Question: What do the imaging results show?
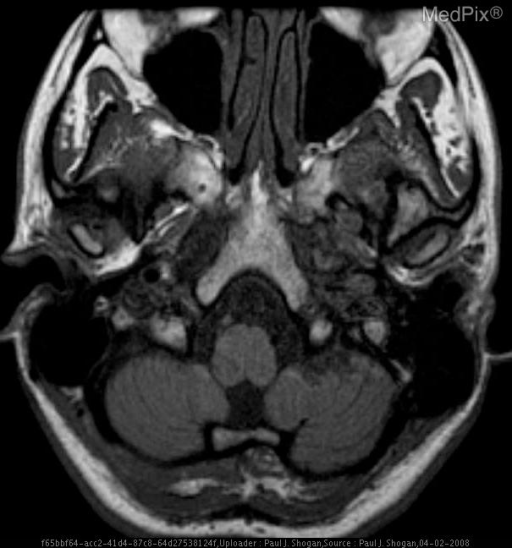
Answer: The imaging shows Occlusion of the right vertebral artery at the C1-2 level with subacute infarction of the right lateral medulla oblongata, and chronic infarction of the left flocculonodular lobe, as a result of traumatic chiropractic cervical manipulation. T1 weighted axial images at the level of the medulla oblongata and flocculonodular lobe reveal increased signal within the right vertebral artery (absent flow void), consistent with intramural hematoma.  The left vertebral artery reveals a normal signal related flow void.  A wedge shaped focus of decreased signal is noted within the left flocculonodular lobe..